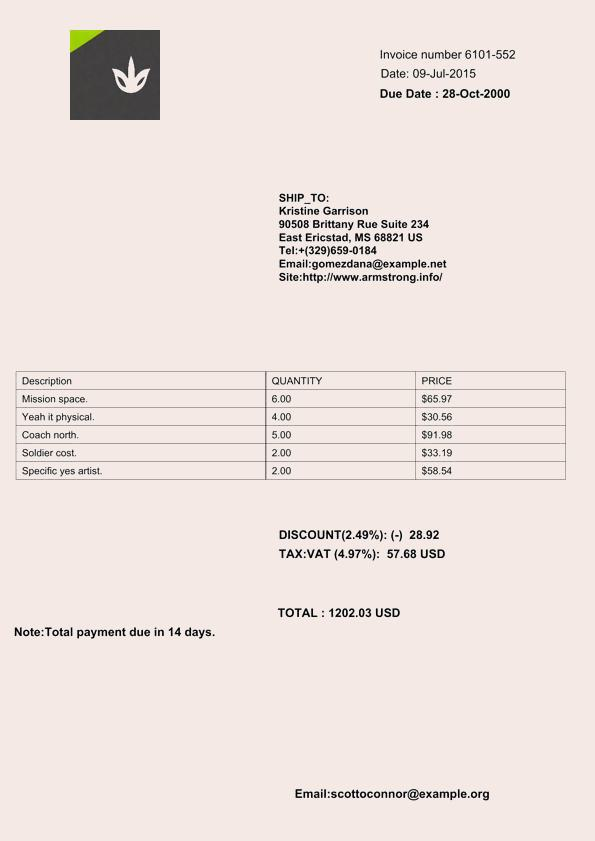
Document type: Invoice